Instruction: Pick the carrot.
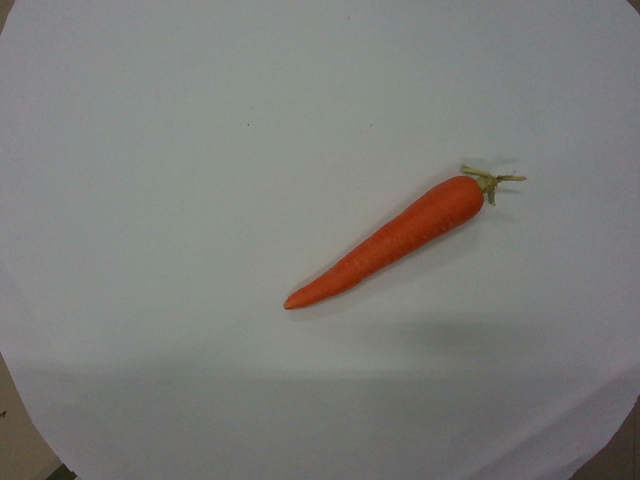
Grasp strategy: vertical